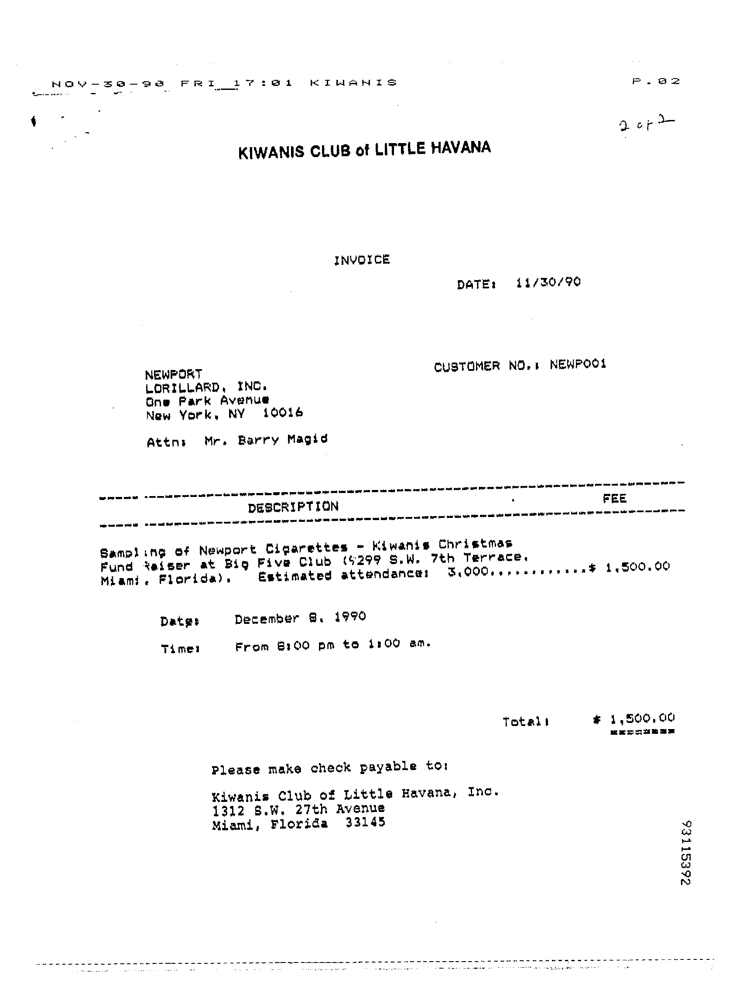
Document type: Invoice